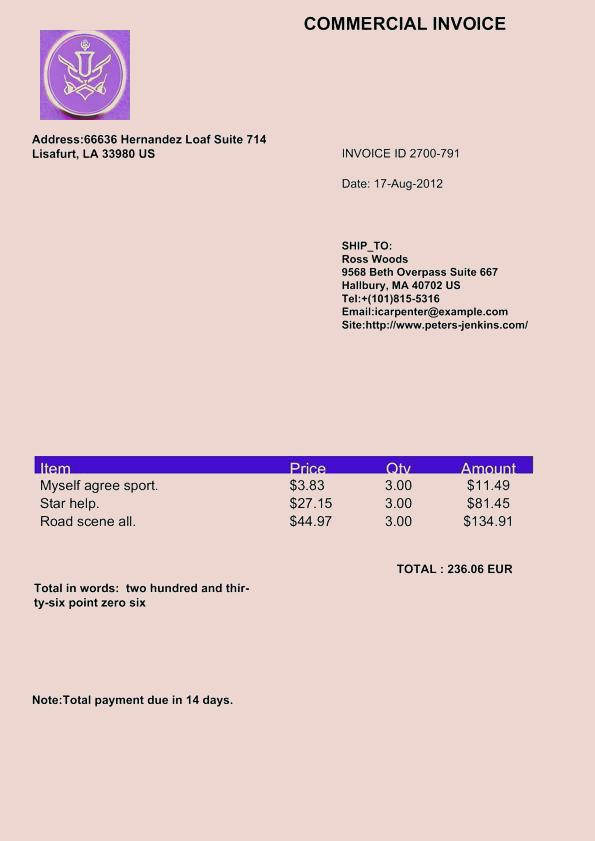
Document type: Invoice